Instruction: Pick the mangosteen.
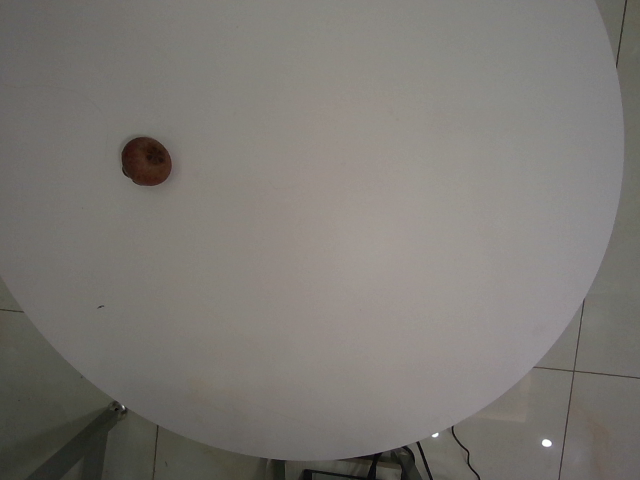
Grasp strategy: vertical